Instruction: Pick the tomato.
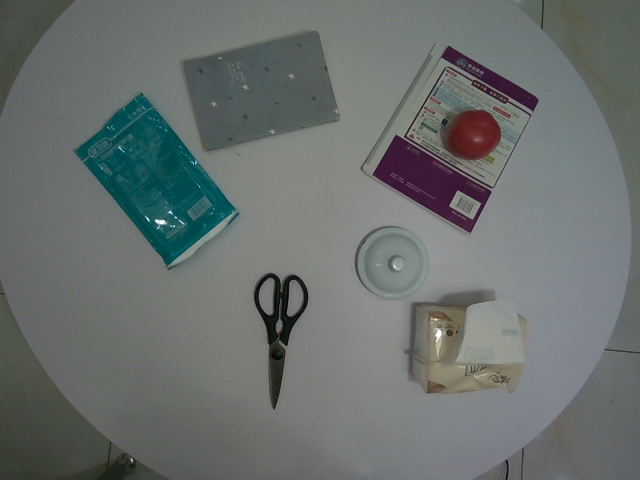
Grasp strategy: vertical